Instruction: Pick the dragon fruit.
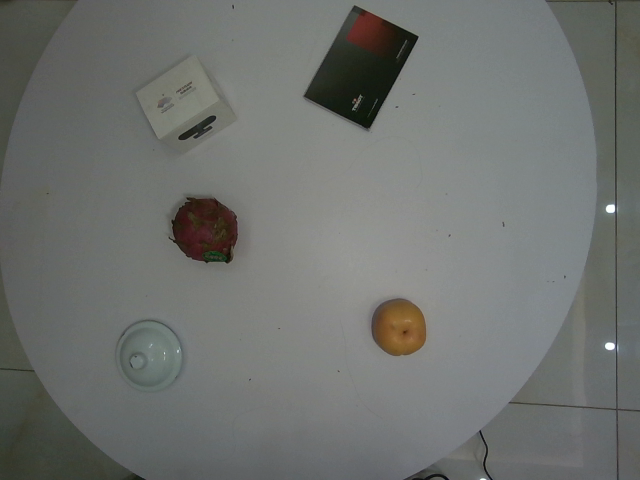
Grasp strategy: vertical